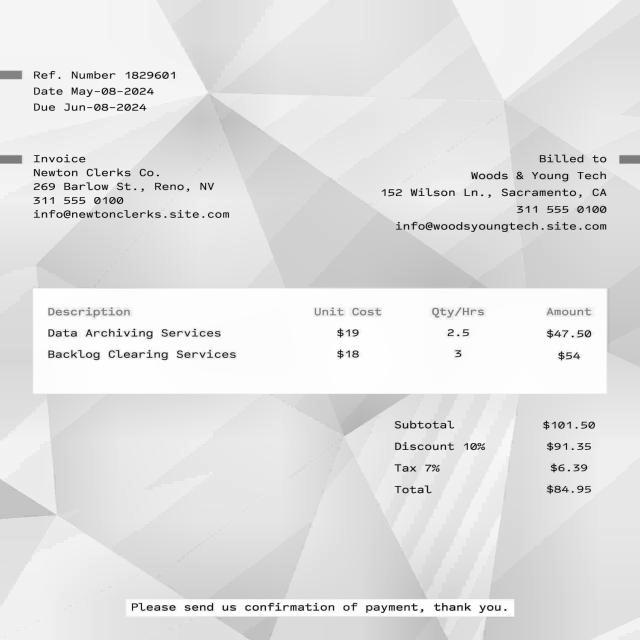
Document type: Invoice